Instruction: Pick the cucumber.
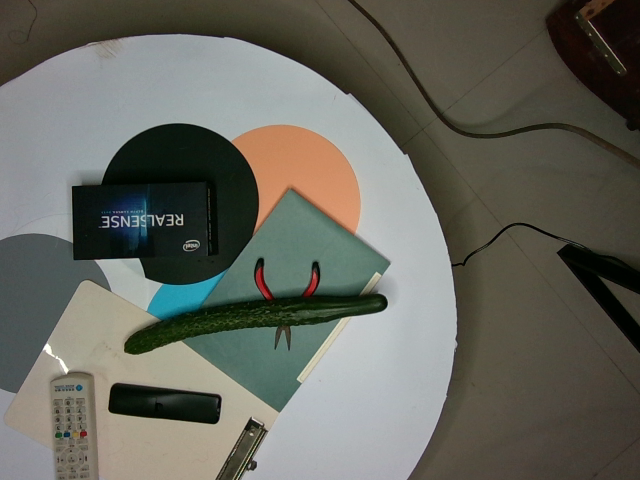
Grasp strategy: vertical